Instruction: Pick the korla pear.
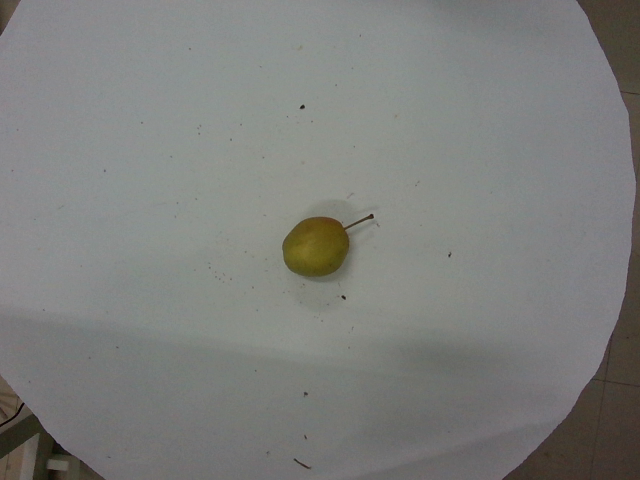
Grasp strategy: vertical